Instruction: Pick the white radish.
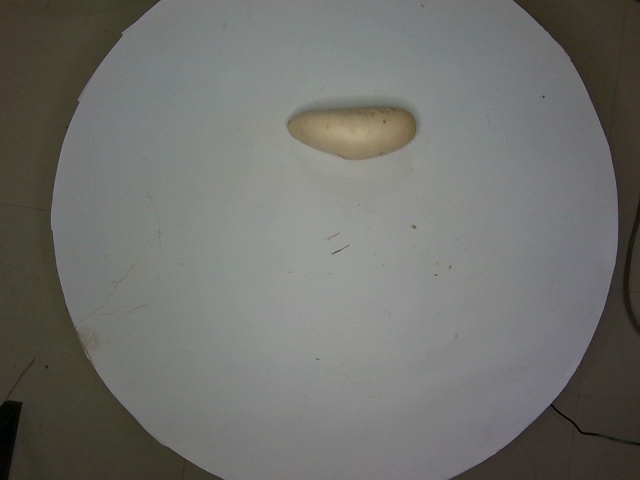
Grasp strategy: vertical